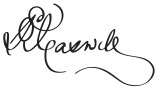
Signature of: richard caswell